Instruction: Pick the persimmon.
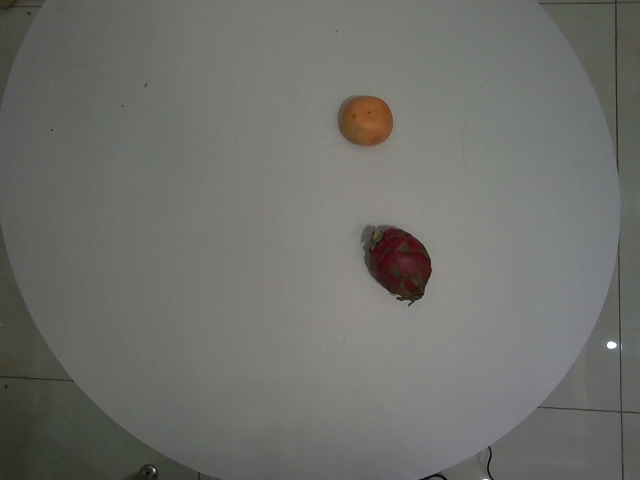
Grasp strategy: vertical